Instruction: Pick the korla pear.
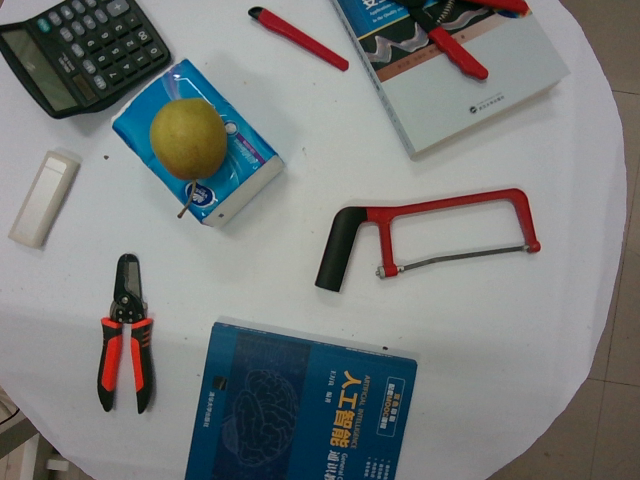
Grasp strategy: vertical